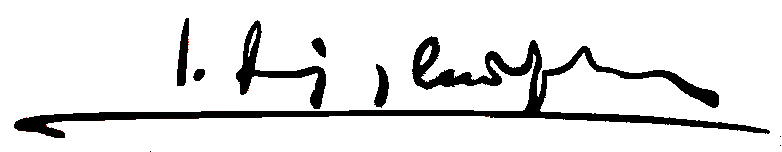
Signature of: josep puig i cadafalch